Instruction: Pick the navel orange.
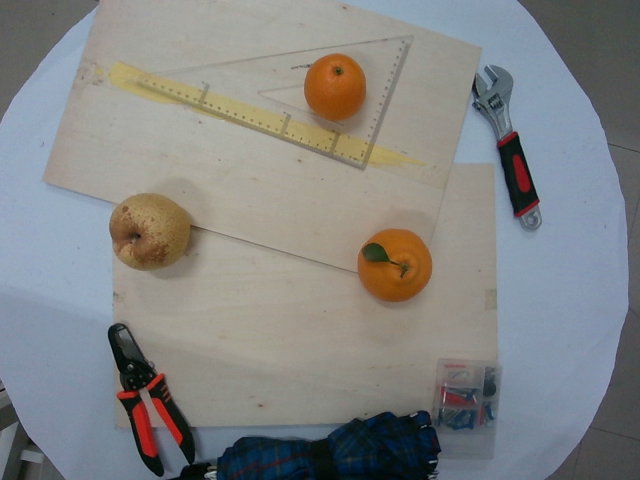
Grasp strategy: vertical